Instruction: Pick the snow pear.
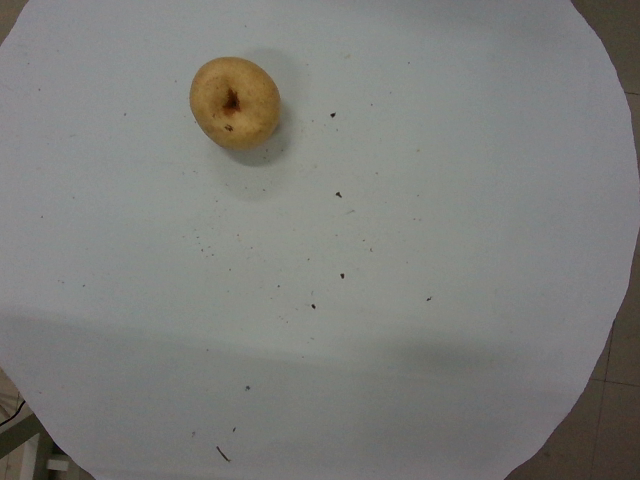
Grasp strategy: vertical